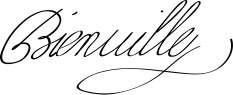
Signature of: jean baptiste le moyne de bienville